Question: What is the main concern?
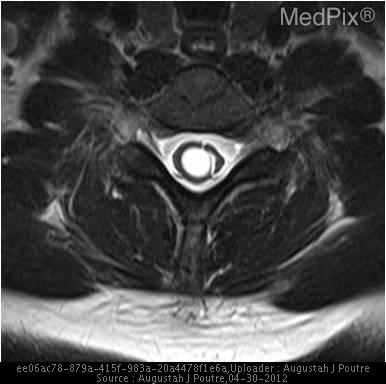
Answer: The findings suggest Low lying cerebellar tonsils with cervical cord syringohydromyelia.. Axial T2 MR image through the cervical syrinx demonstrating intramedullary fluid signal centrally within the cord.. The patient might have a history of 21 y/o woman who presented to the ER with gradual onset headache for the past 2 weeks..